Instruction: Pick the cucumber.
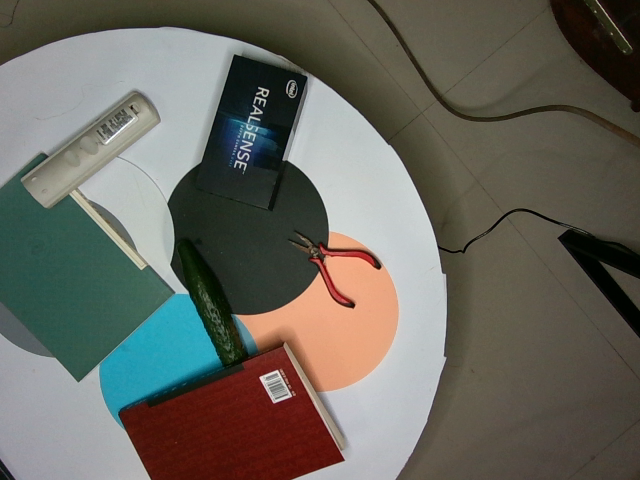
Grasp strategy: vertical